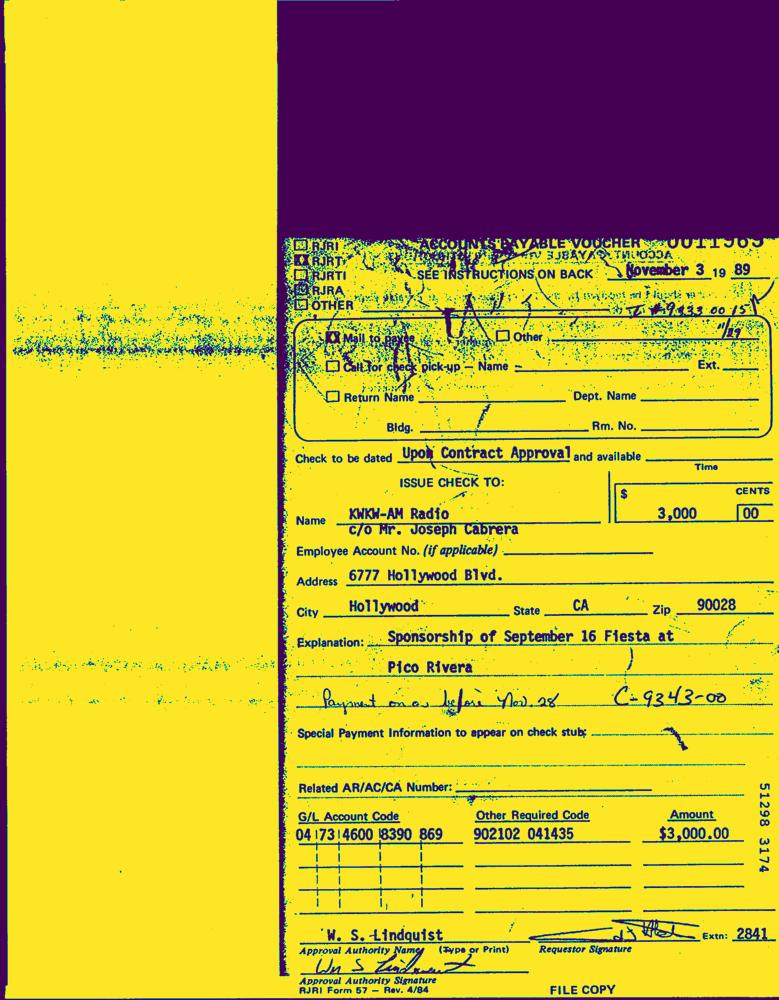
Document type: Invoice-Doc